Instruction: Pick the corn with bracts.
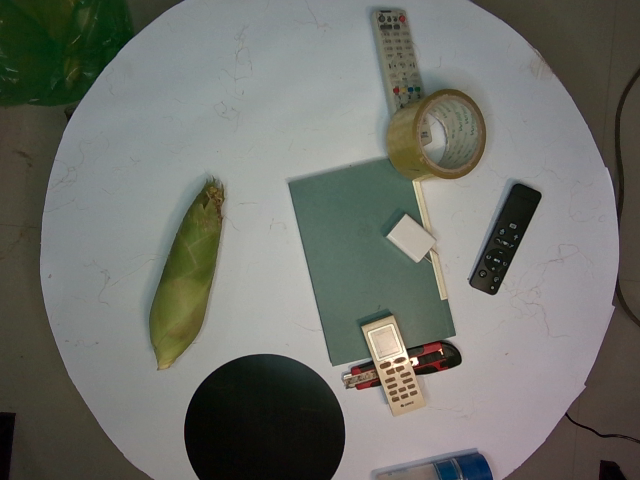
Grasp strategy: vertical